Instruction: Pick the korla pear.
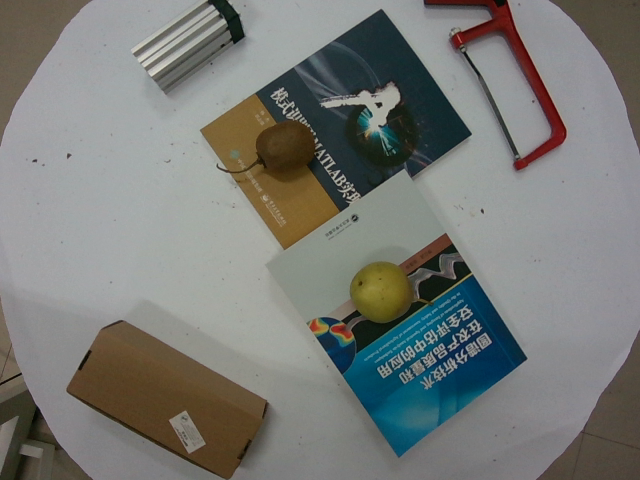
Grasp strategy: vertical